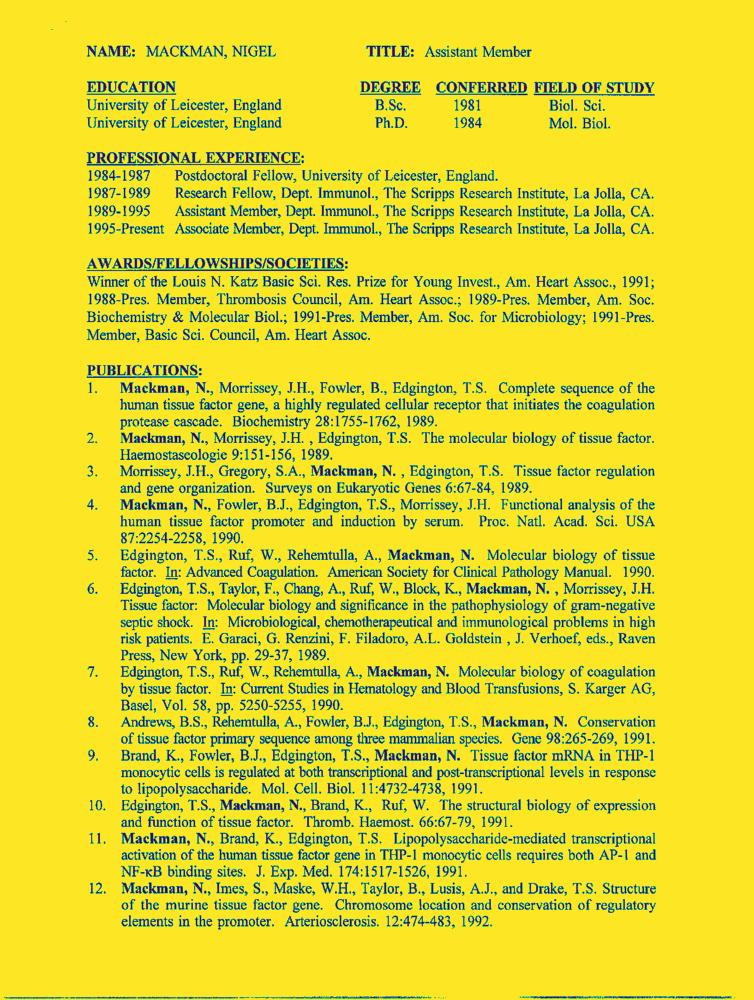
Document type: Resume-Doc